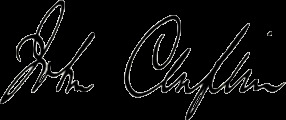
Signature of: john claflin